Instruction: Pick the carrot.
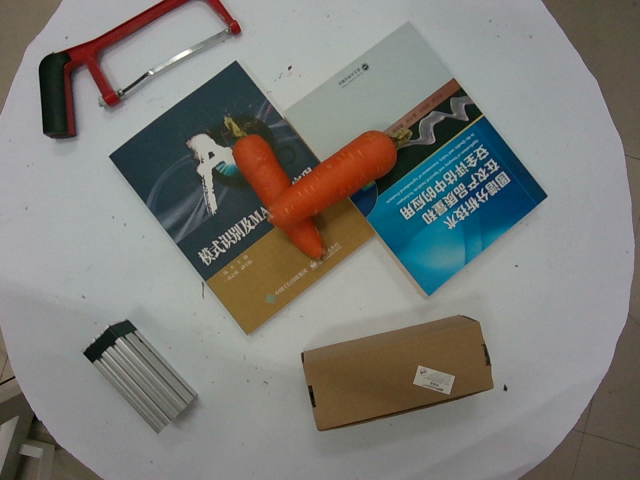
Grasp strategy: vertical